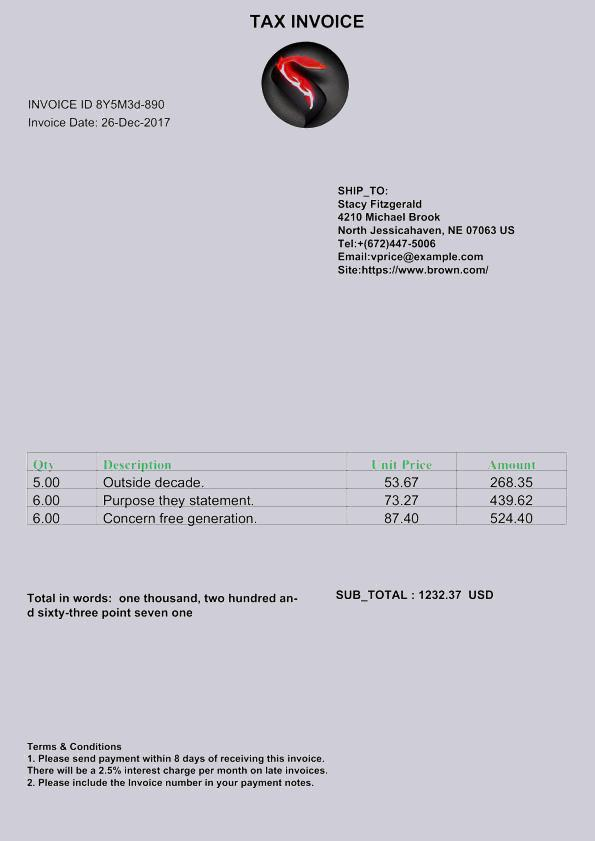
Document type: Invoice